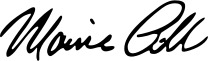
Signature of: maurice gibb